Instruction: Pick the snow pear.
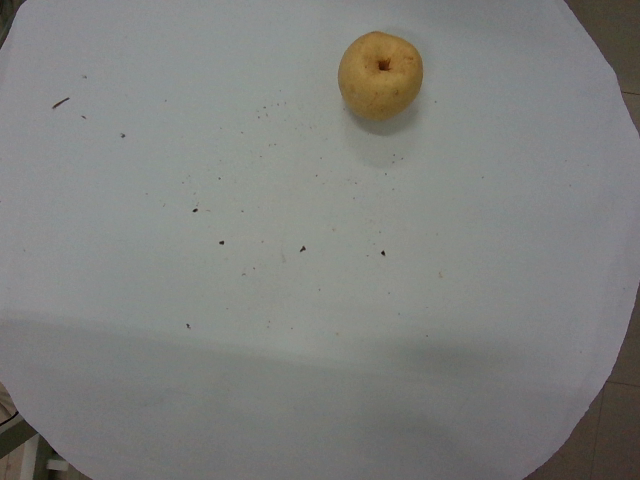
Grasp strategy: vertical